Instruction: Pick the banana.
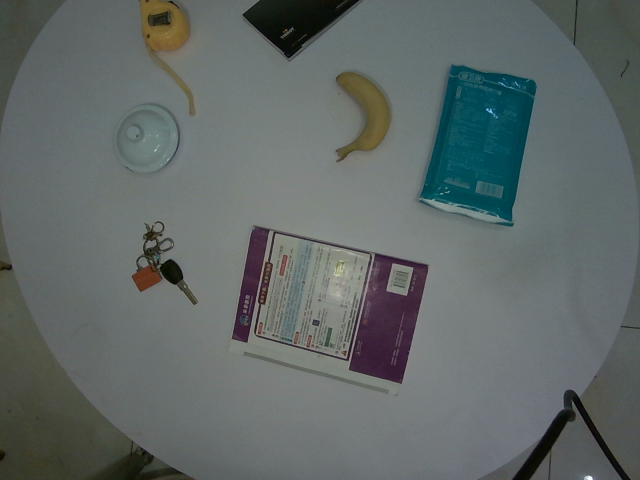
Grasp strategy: vertical